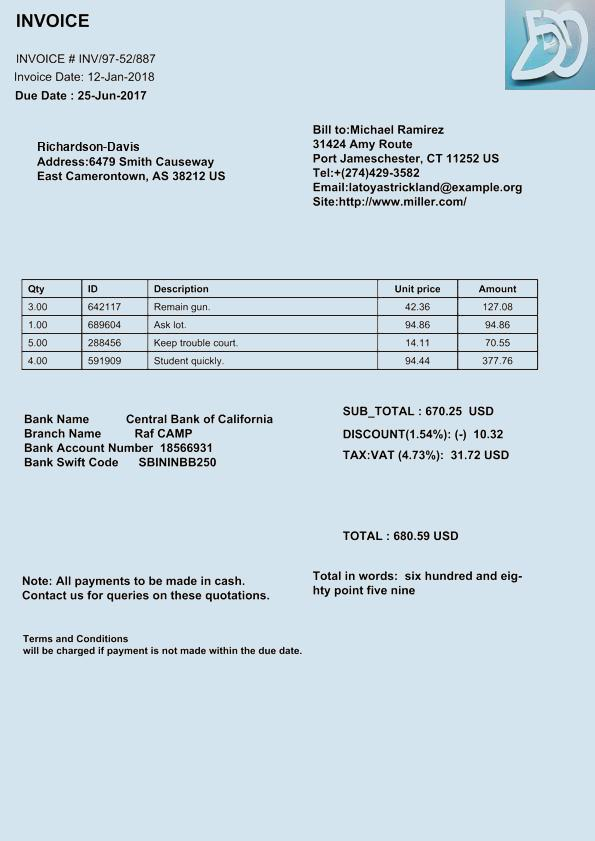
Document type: Invoice